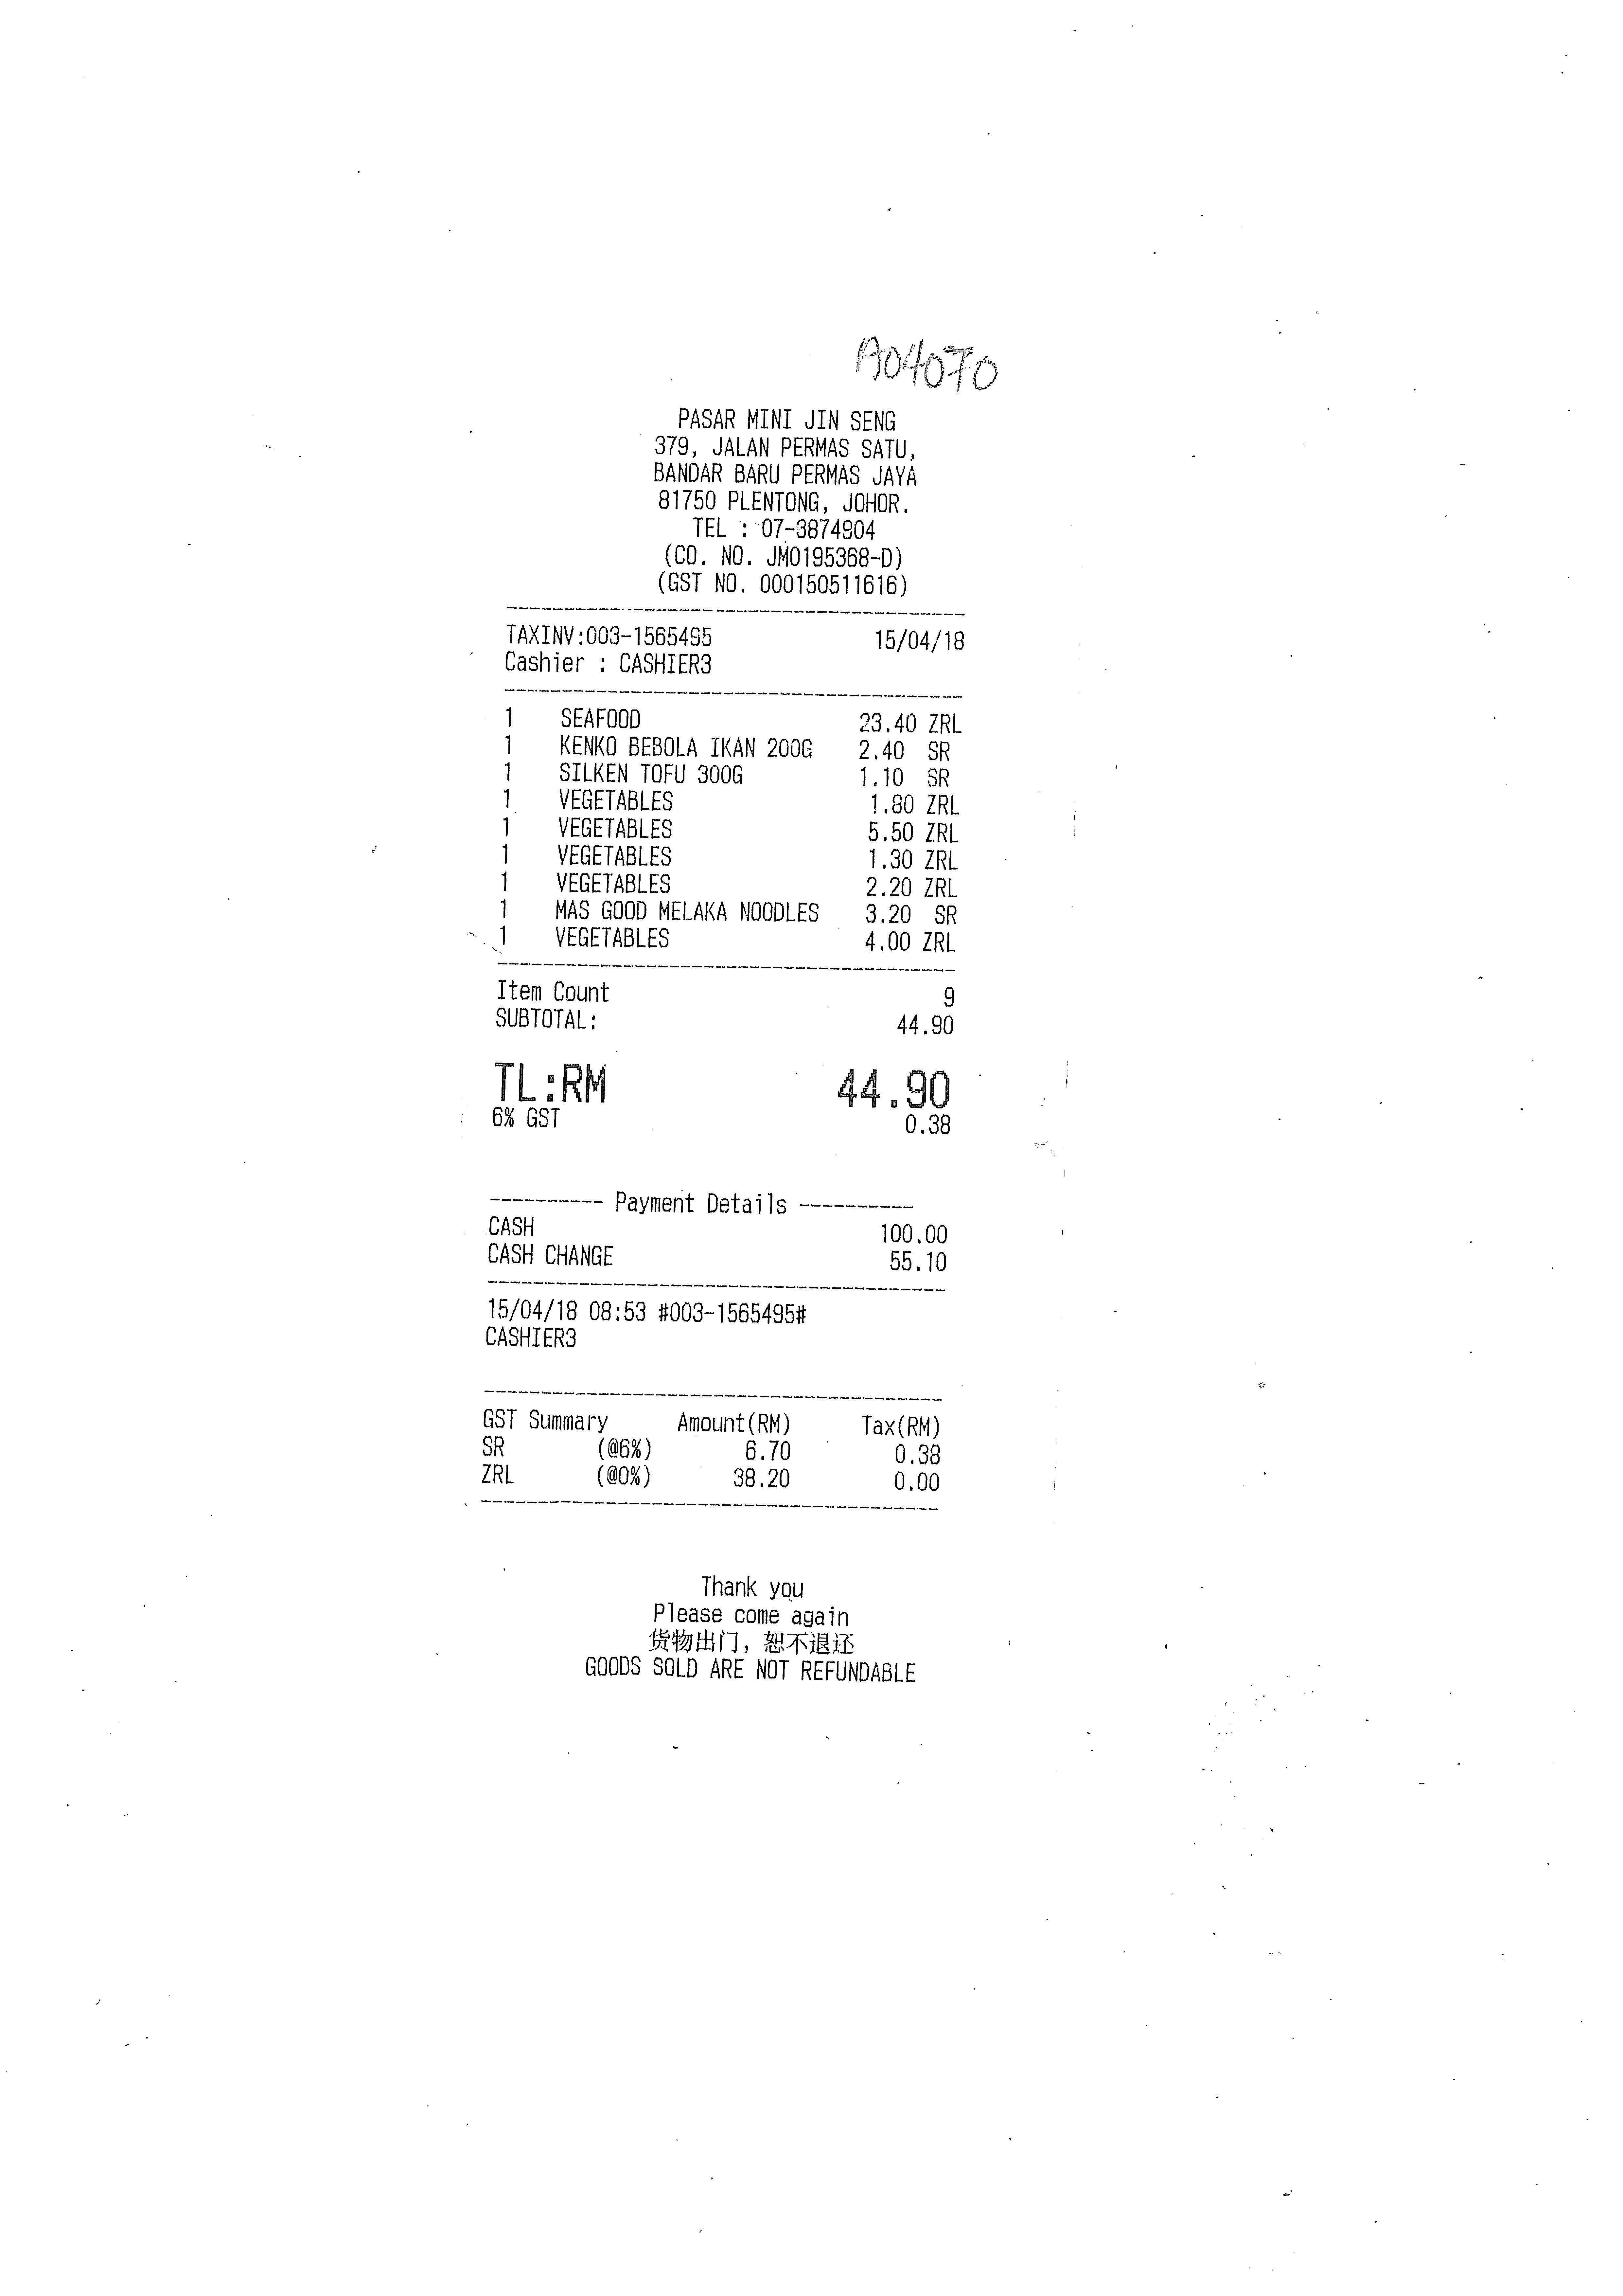
PASAR MINI JIN SENG
379, JALAN PERMAS SATU,
BANDAR BARU PERMAS JAYA
81750 PLENTONG, JOHOR.
TEL : 07-3874904
(CO. NO. JM0195368-D)
(GST NO. 000150511616)
TAXINV:003-1565495
15/04/18
CASHIER : CASHIER3
1
SEAFOOD
23.40 ZRL
1
KENKO BEBOLA IKAN 200G
1
SILKEN TOFU 300G
1.10
1
VEGETABLES
1.80 ZRL
1
VEGETABLES
5.50 ZRL
1
VEGETABLES
1.30 ZRL
1
VEGETABLES
2.20 ZRL
1
MAS GOOD MELAKA NOODLES
1
VEGETABLES
4.00 ZRL
ITEM COUNT
9
SUBTOTAL:
44.90
TL:RM
44.90
6% GST
0.38
PAYMENT DETAILS
CASH
CASH CHANGE
100.00
55.10
15/04/18 08:53 #003-1565495#
CASHIER3
GST SUMMARY
AMOUNT(RM)
TAX(RM)
SR
(@6%)
6.70
0.38
ZRL
(@0%)
38.20
0.00
THANK YOU
PLEASE COME AGAIN
GOODS SOLD ARE NOT REFUNDABLE
2.40
SR
SR
3.20
SR
***